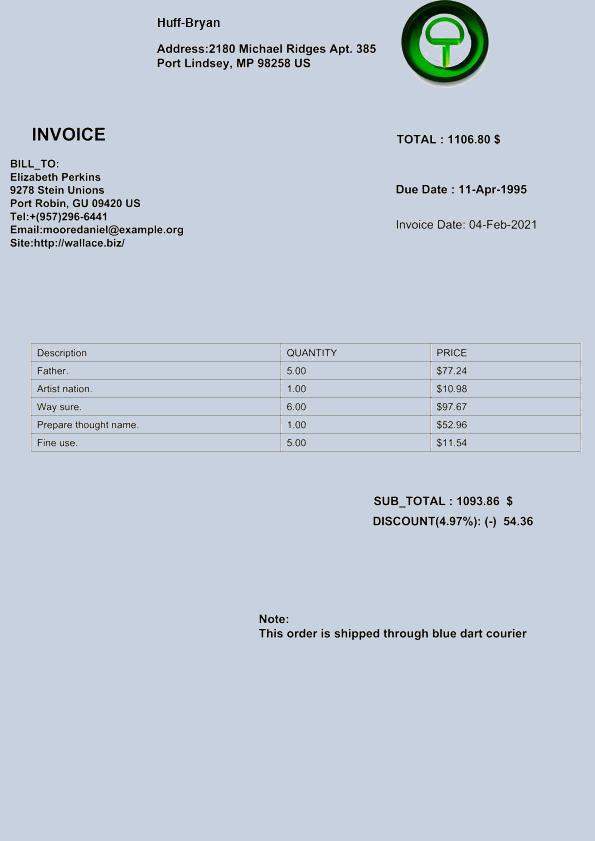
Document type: Invoice